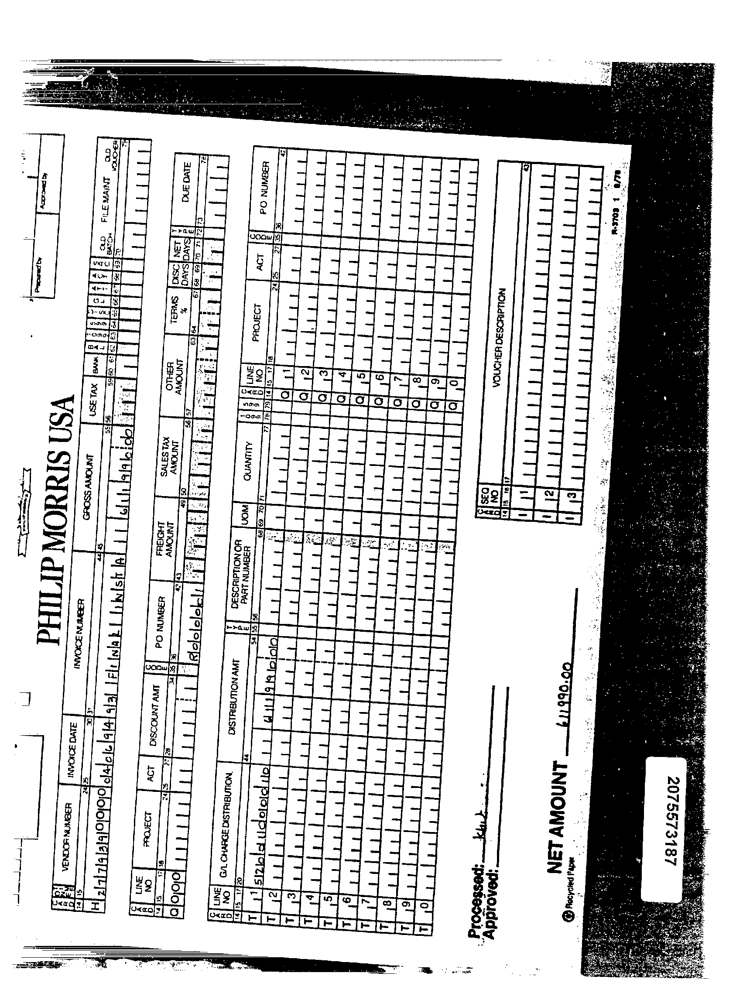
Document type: Invoice